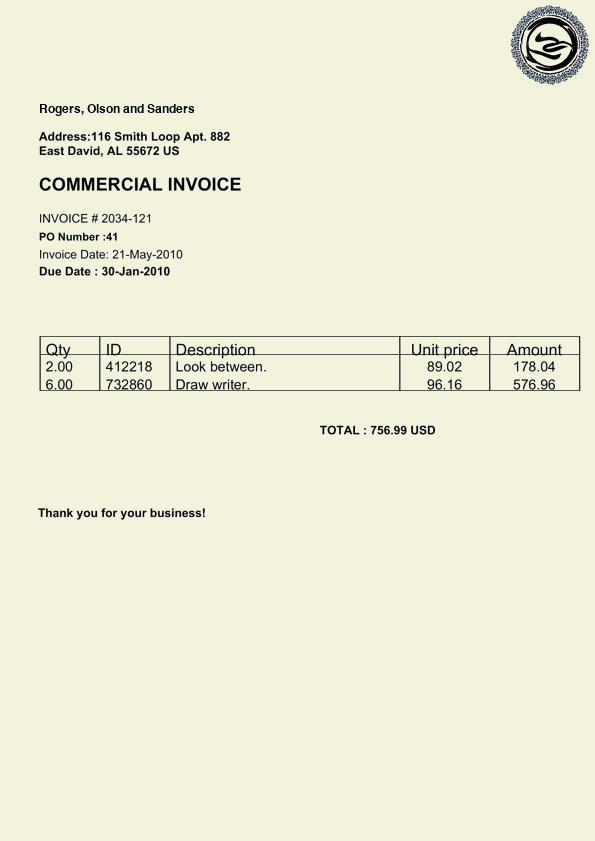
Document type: Invoice